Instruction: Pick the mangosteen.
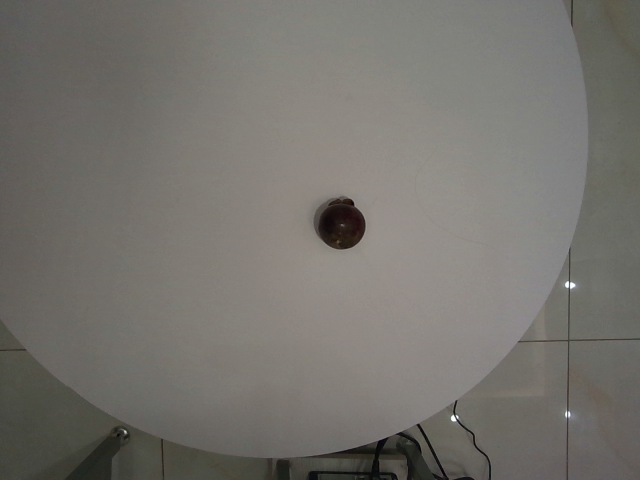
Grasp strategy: vertical